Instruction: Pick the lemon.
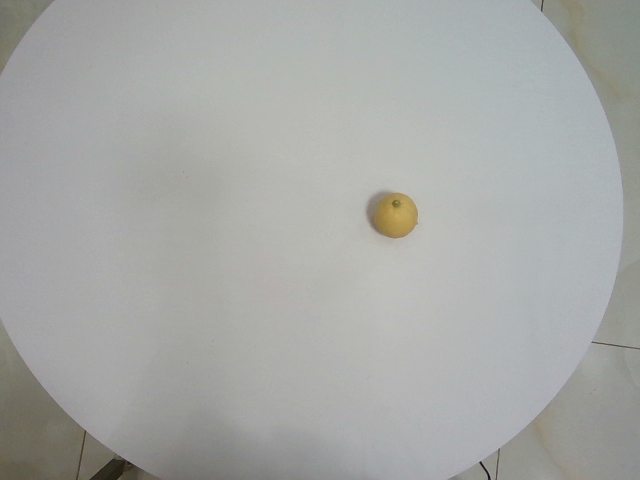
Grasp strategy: vertical